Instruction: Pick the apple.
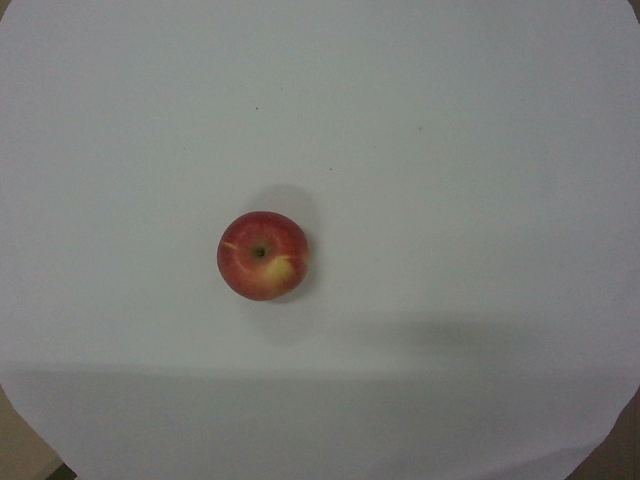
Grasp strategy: vertical